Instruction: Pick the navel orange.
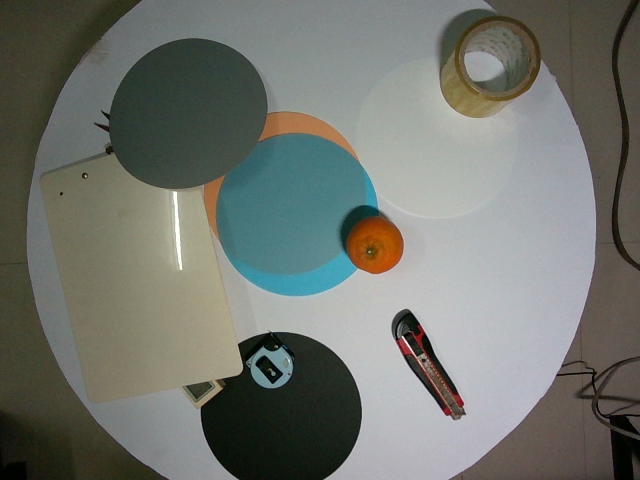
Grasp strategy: vertical